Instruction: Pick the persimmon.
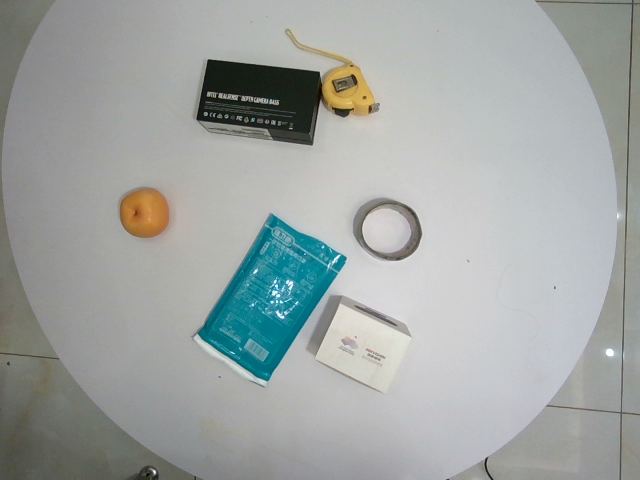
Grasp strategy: vertical